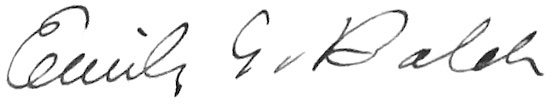
Signature of: emily greene balch